Question: What are the imaging findings?
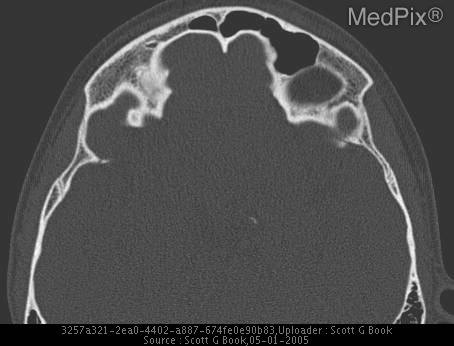
Answer: The imaging shows Opacified atelectatic left maxillary sinus with infundibular occlusion.  Associated nasal septal deviation, enlargement of left middle meatus, retraction of left anterior maxillary sinus wall, and mild retraction of inferior orbital wall. Normal frontal sinuses..